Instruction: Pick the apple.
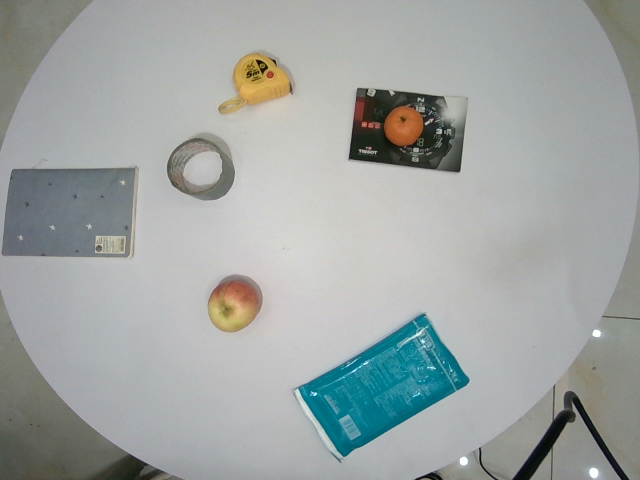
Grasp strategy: vertical